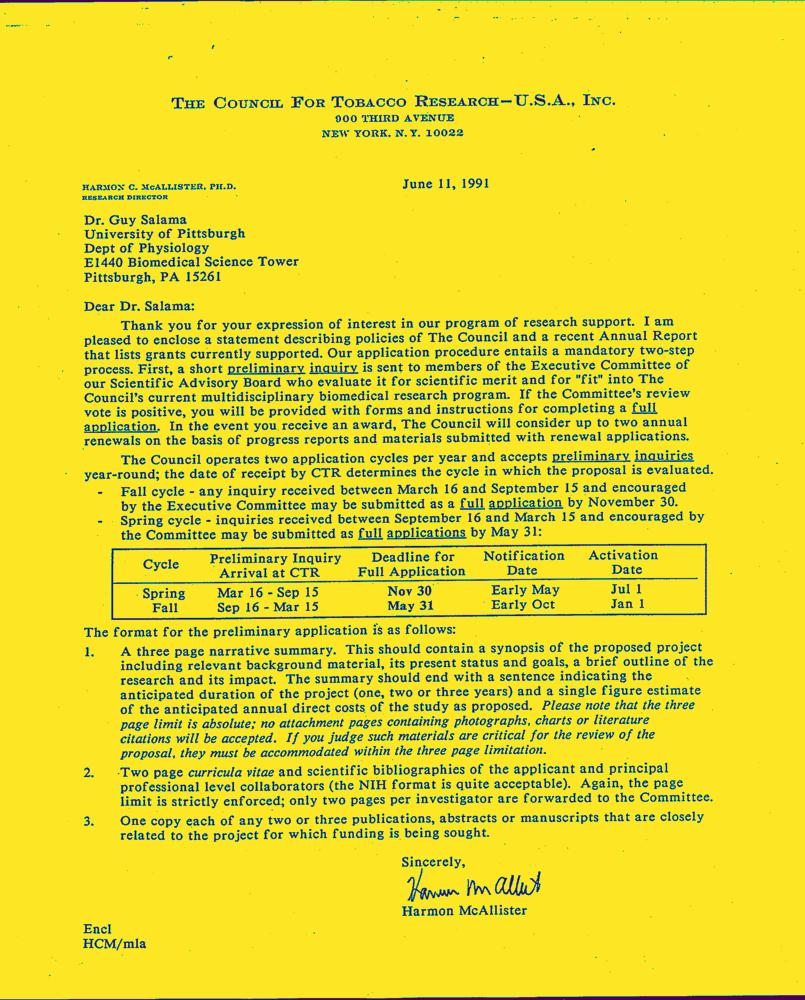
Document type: Letter-Doc